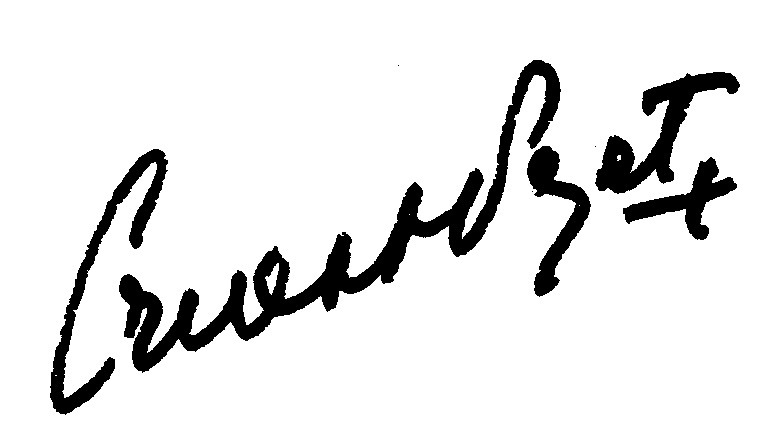
Signature of: ernest pezet